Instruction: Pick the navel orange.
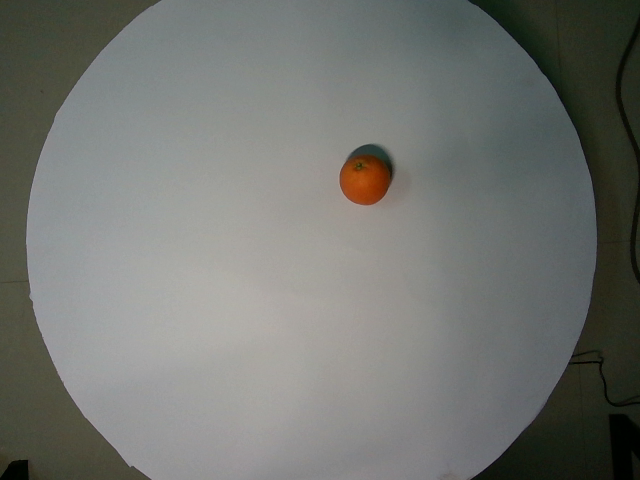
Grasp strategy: vertical